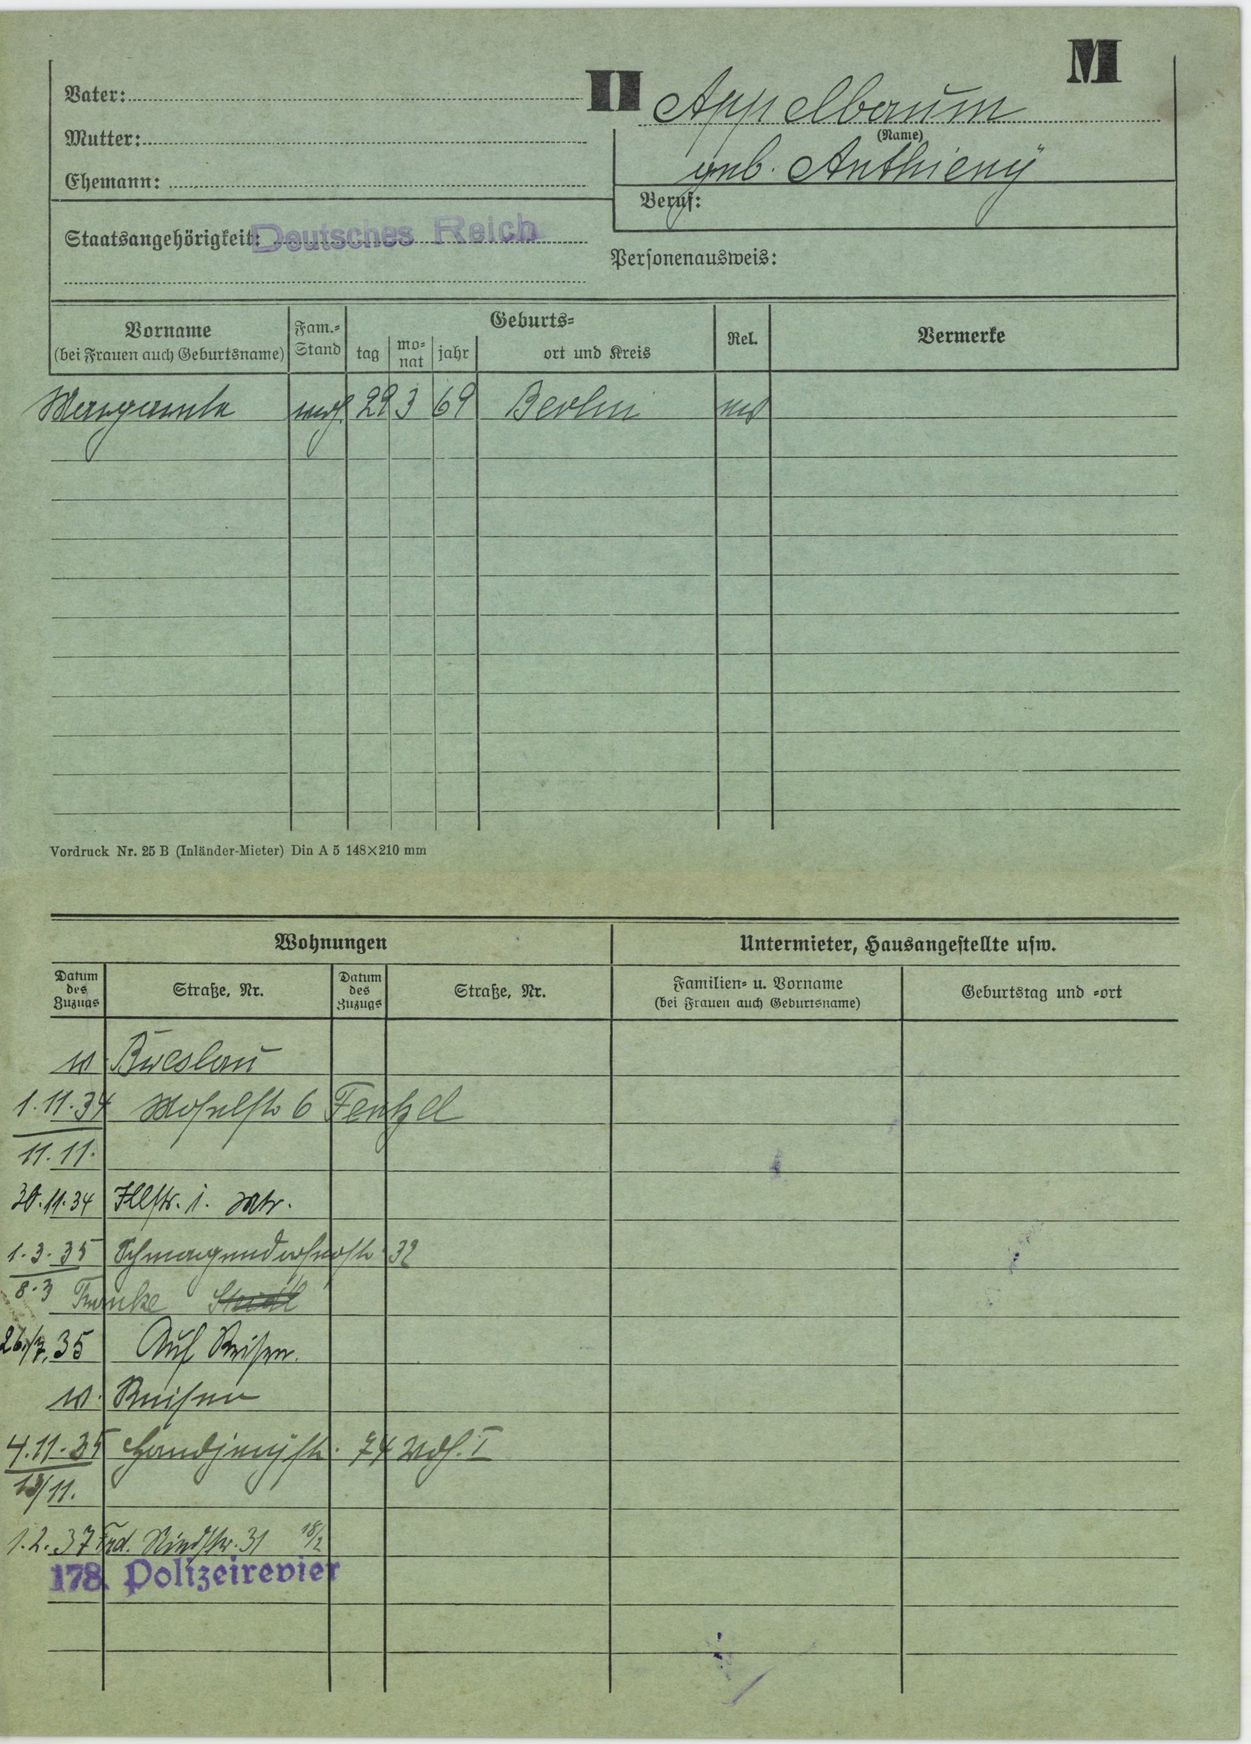
Appelbaum

geb. Anthieny